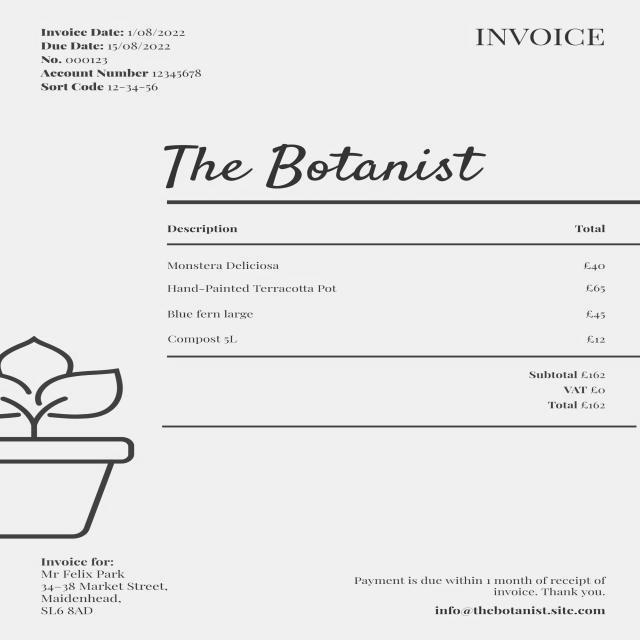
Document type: Invoice